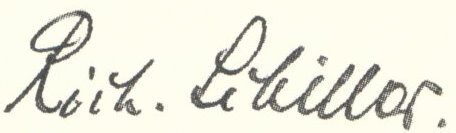
Signature of: richard schiller